Question: Which state is mentioned in the document?
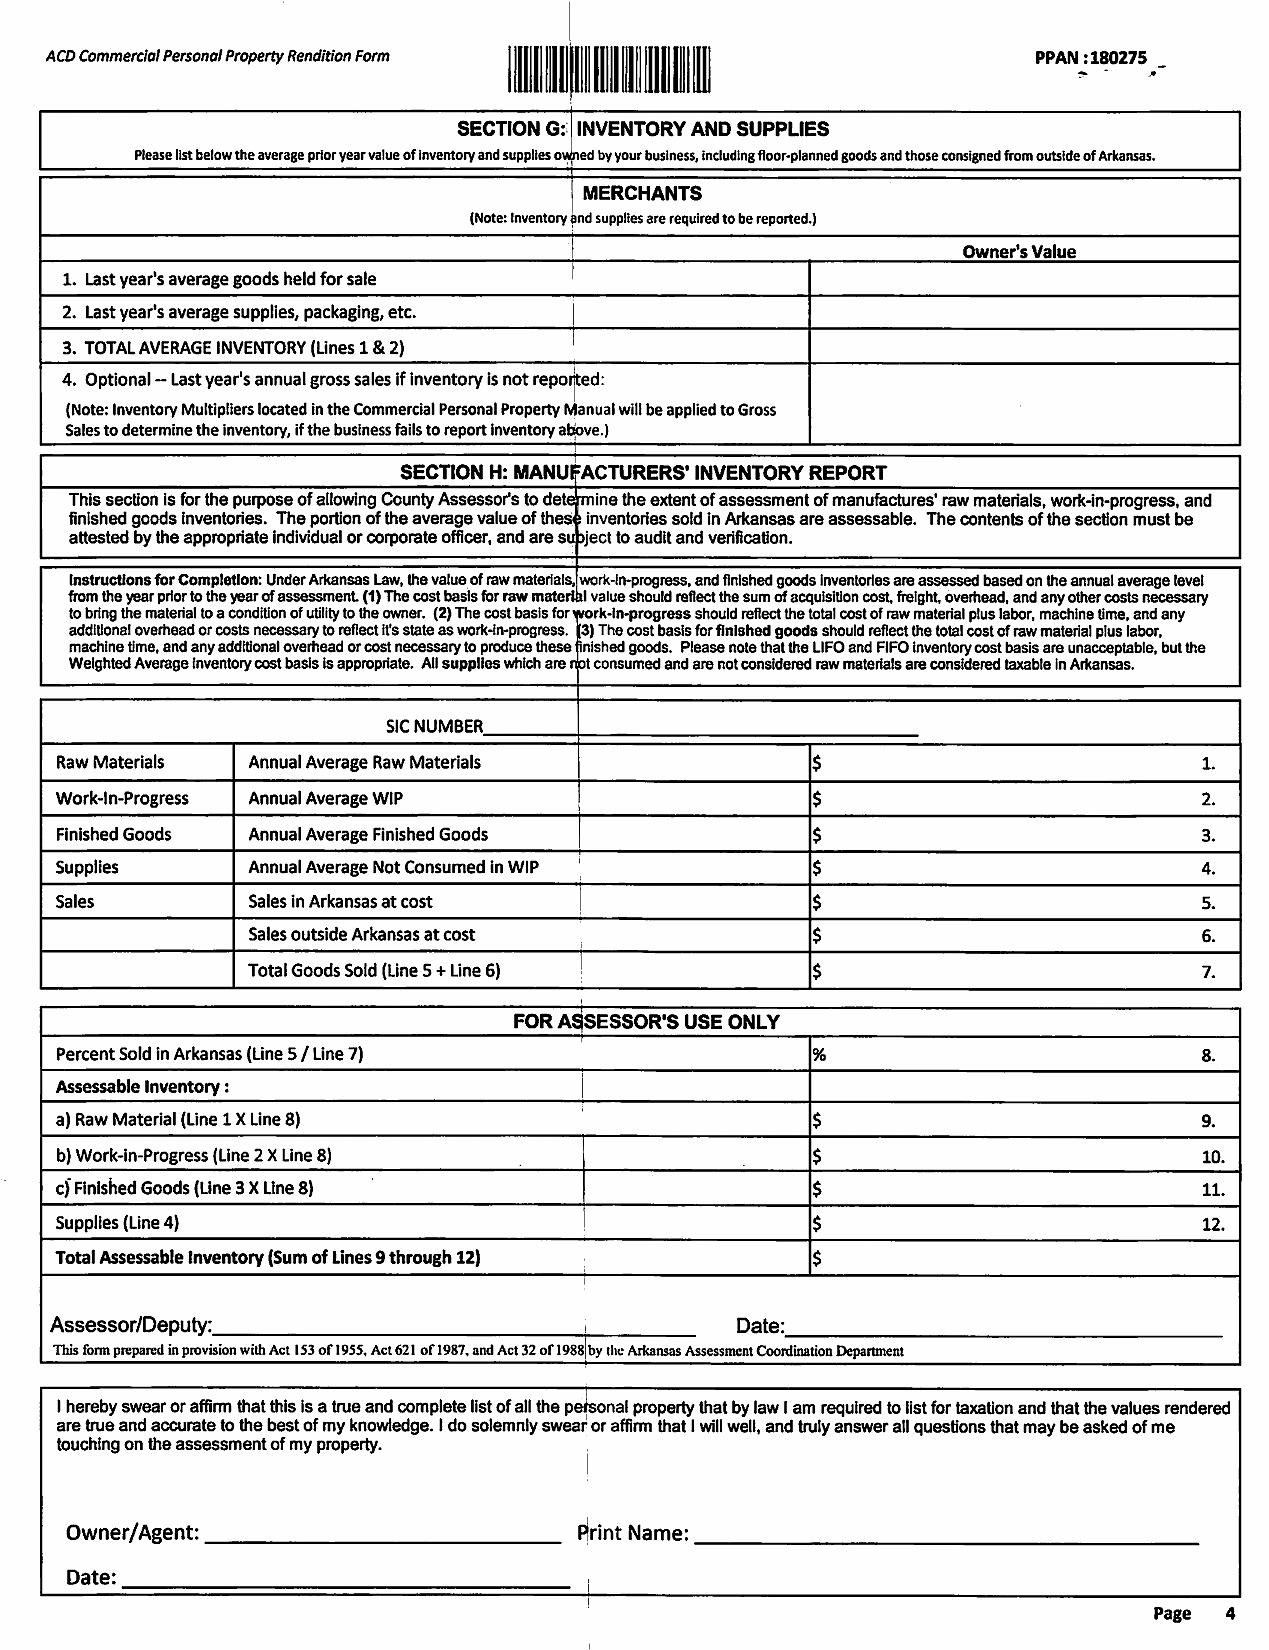
Answer: "Arkansas"